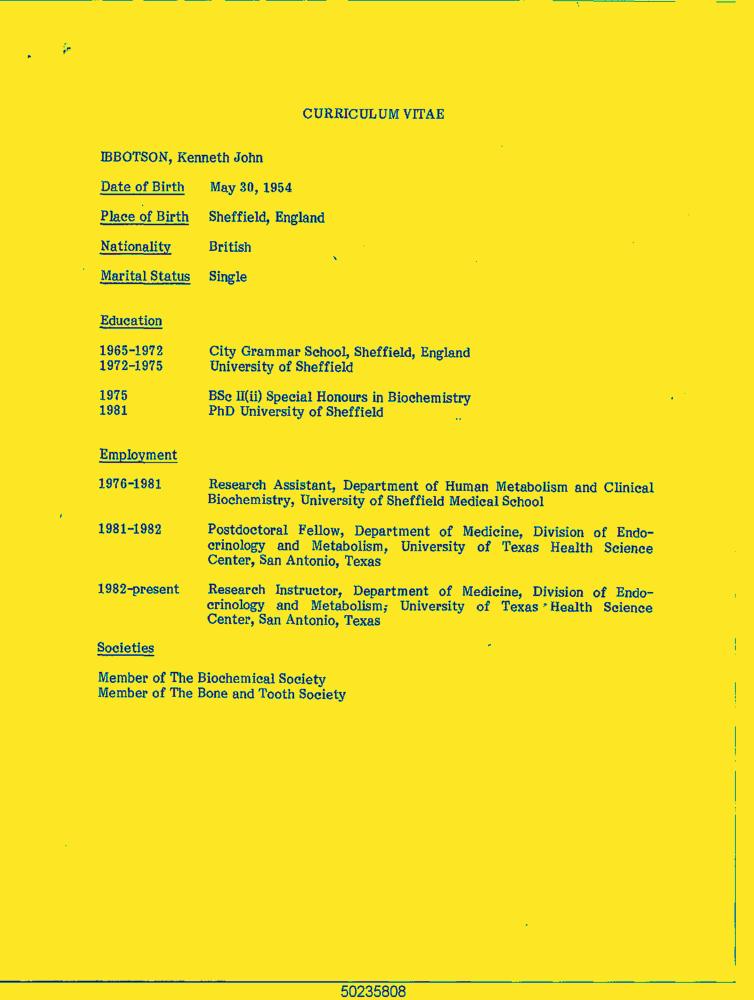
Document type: Resume-Doc